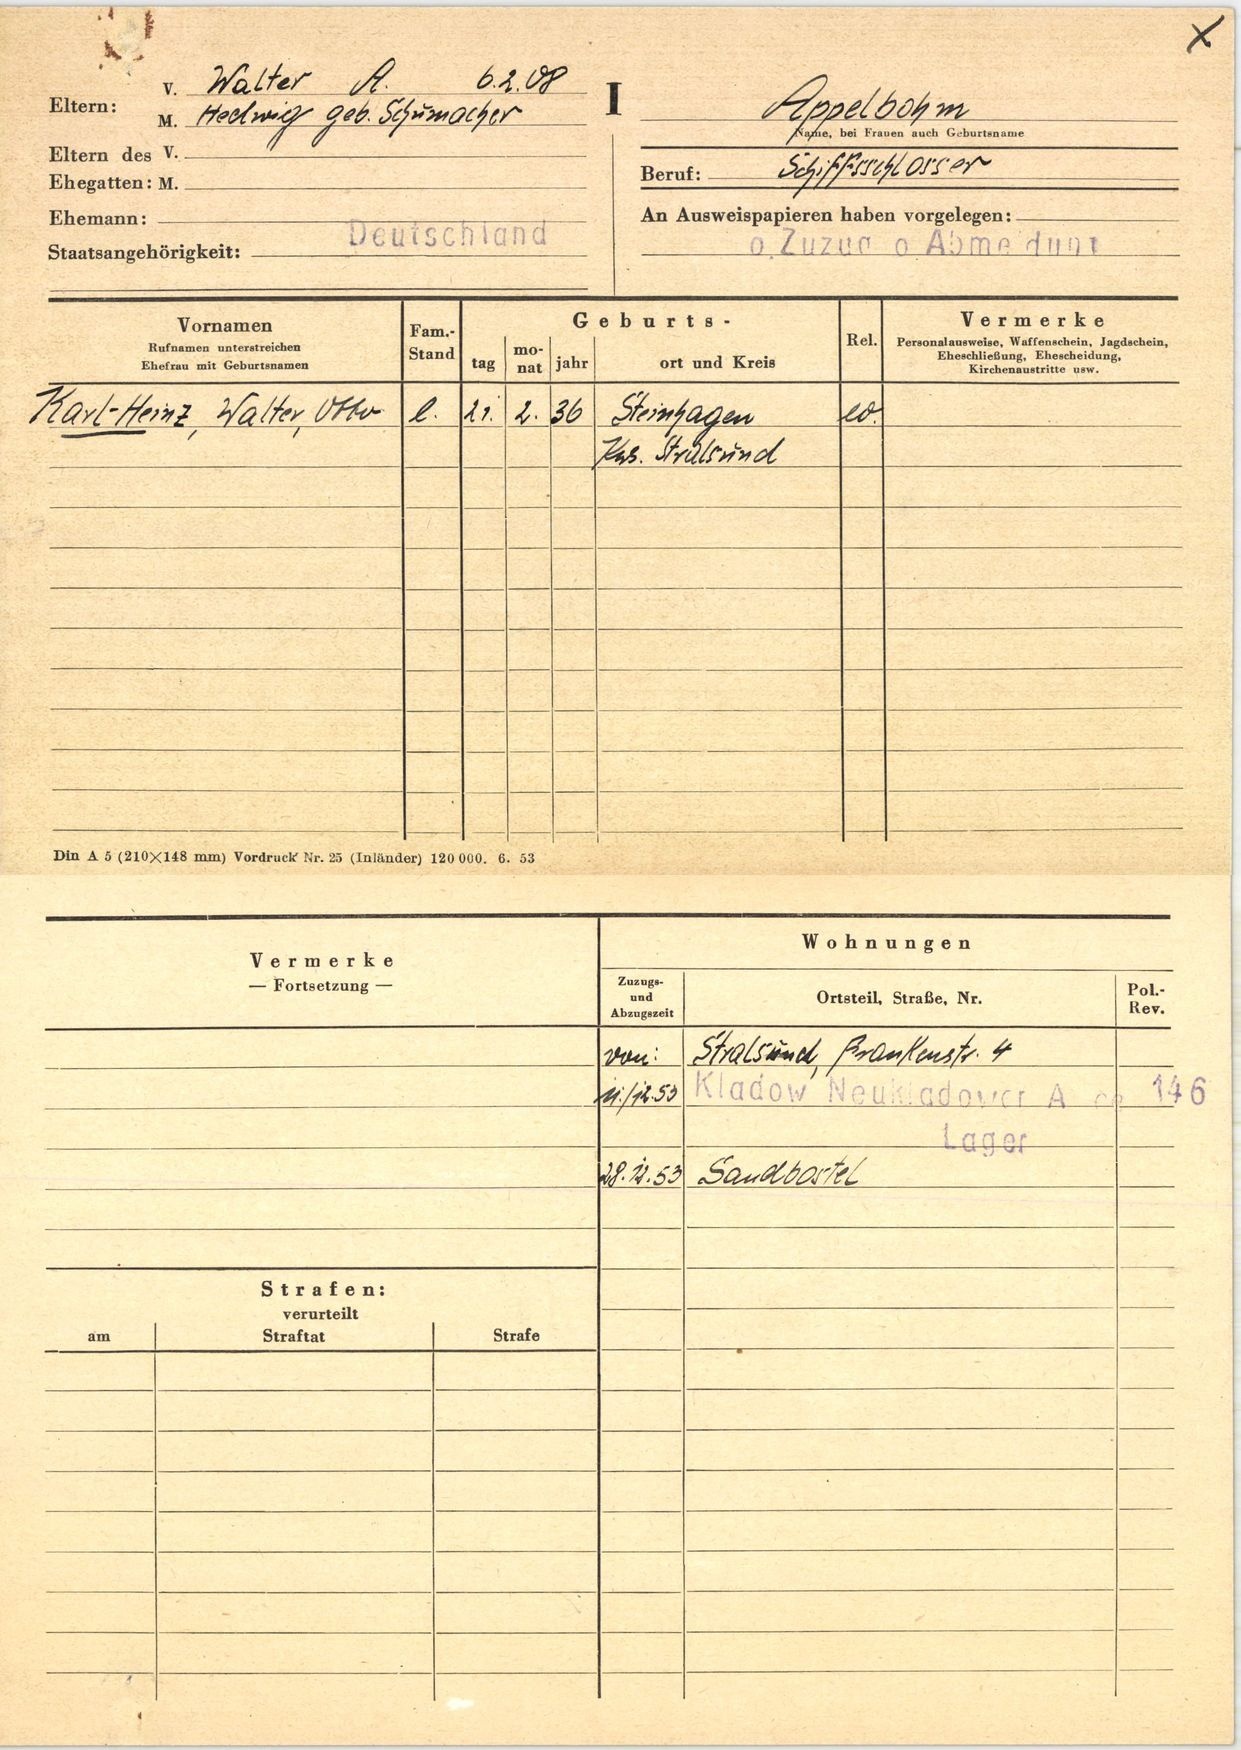
Appelboom